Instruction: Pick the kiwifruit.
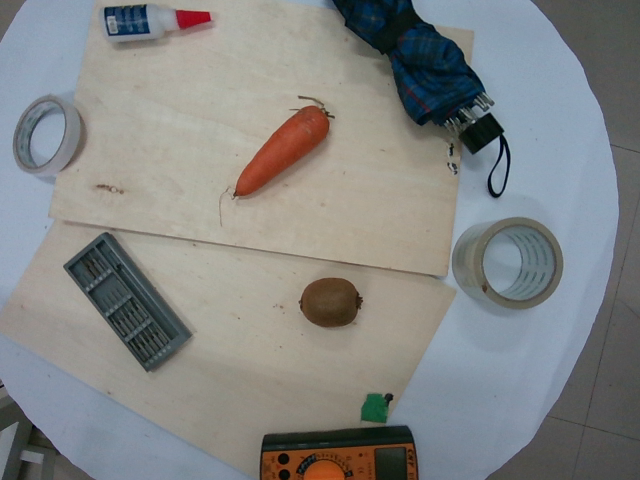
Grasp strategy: vertical